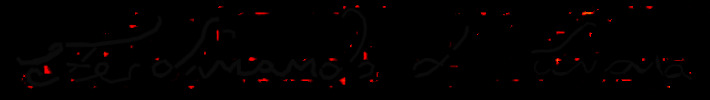
Signature of: prince ferdinand duke of genoa